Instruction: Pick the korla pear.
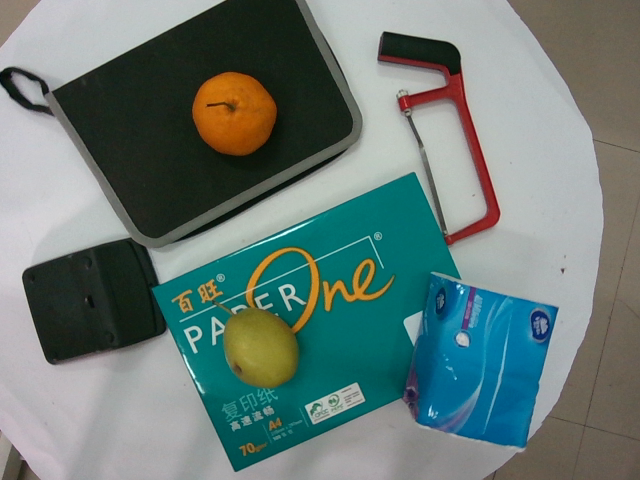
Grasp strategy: vertical